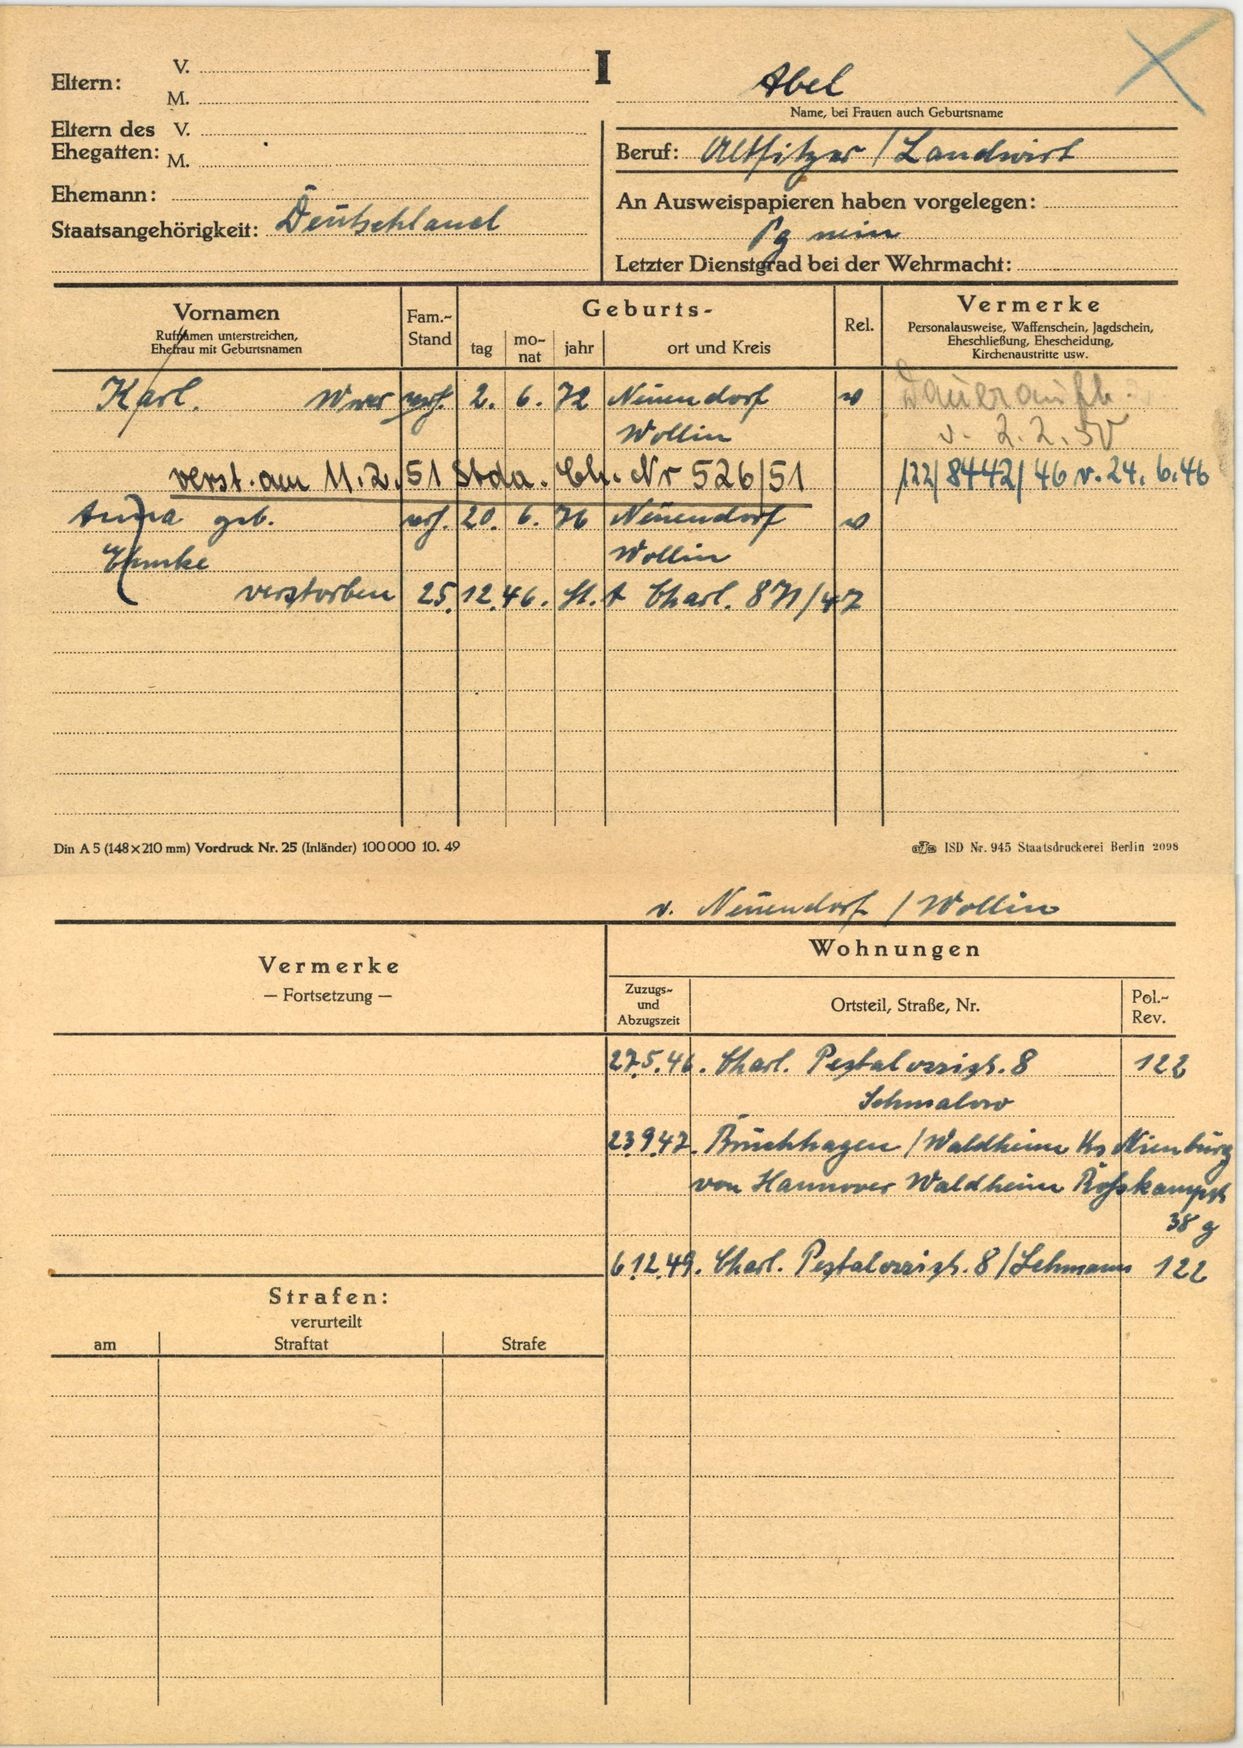
Abel